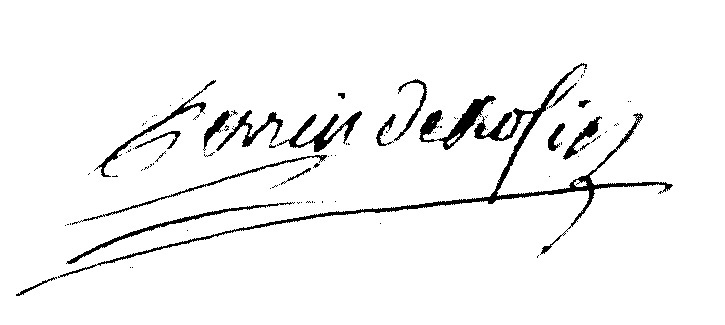
Signature of: jean françois perrin de rosier